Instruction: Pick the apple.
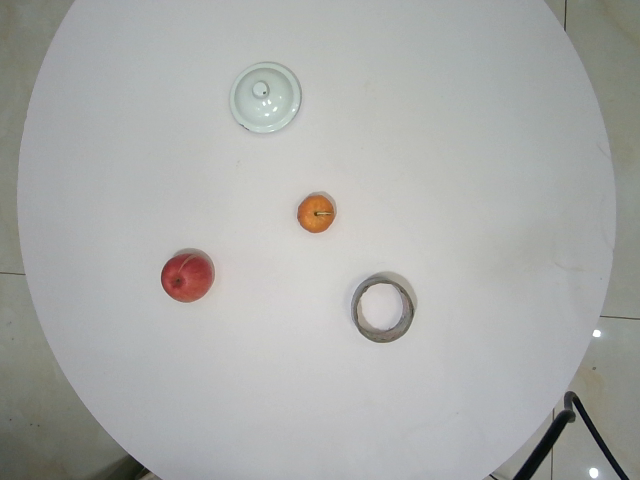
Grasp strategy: vertical